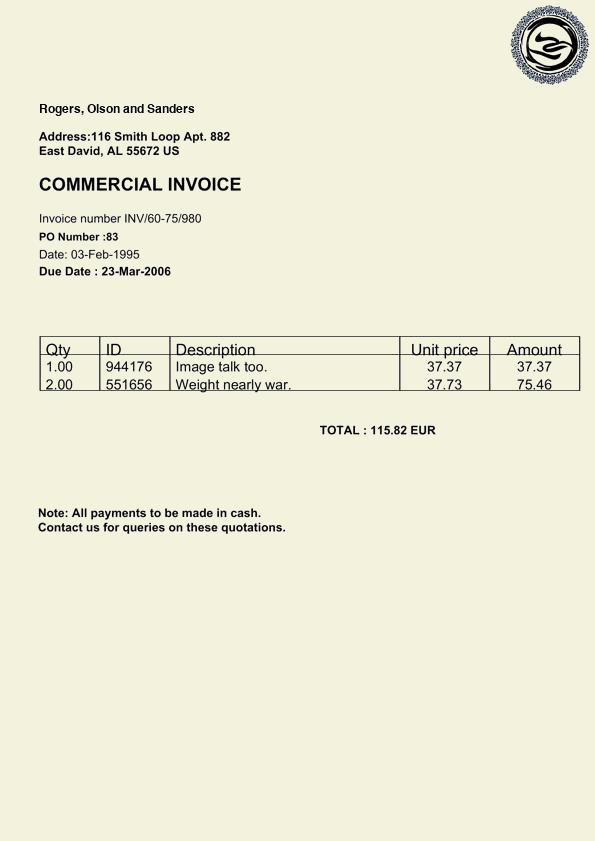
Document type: Invoice